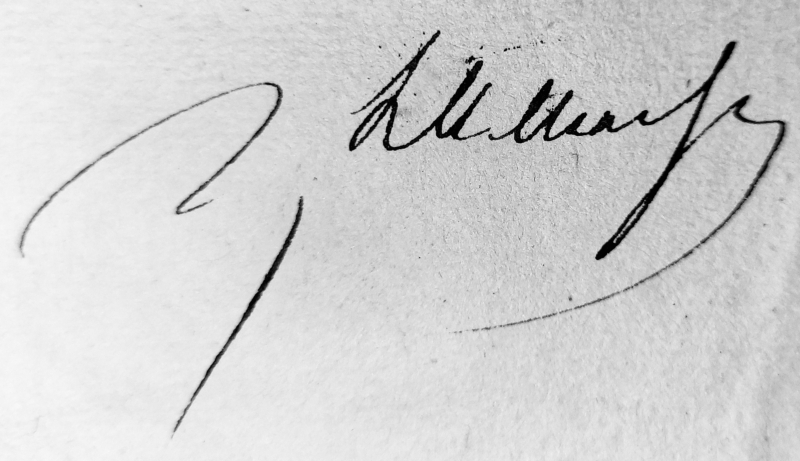
Signature of: jacques françois de la chaise